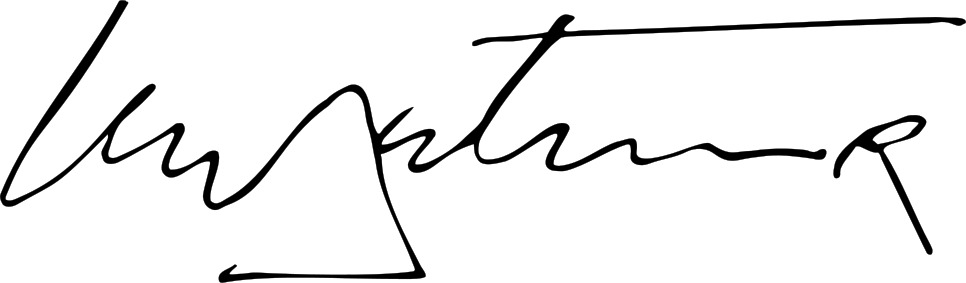
Signature of: margrethe ii of denmark